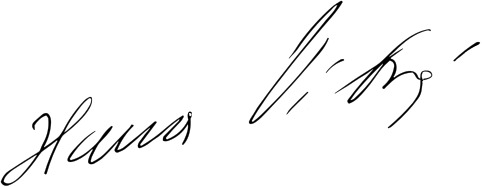
Signature of: hana vítová